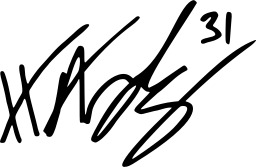
Signature of: harris andrews